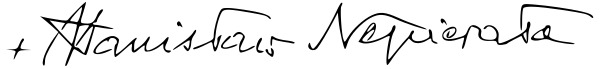
Signature of: stanisław napierała